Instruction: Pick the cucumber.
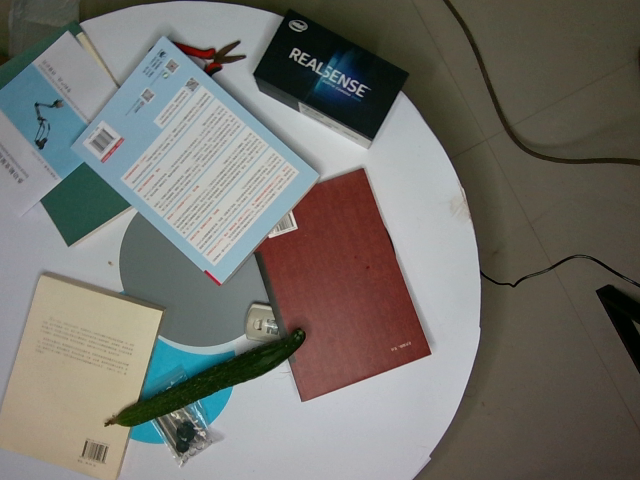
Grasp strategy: vertical